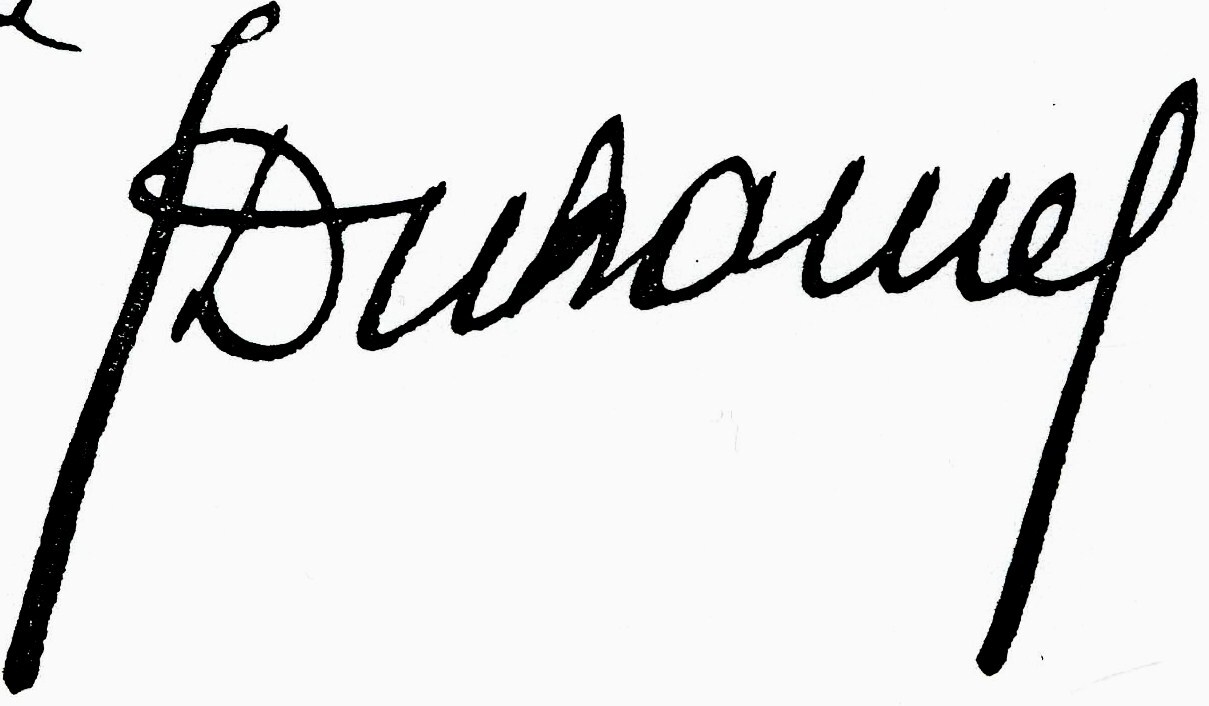
Signature of: georges duhamel